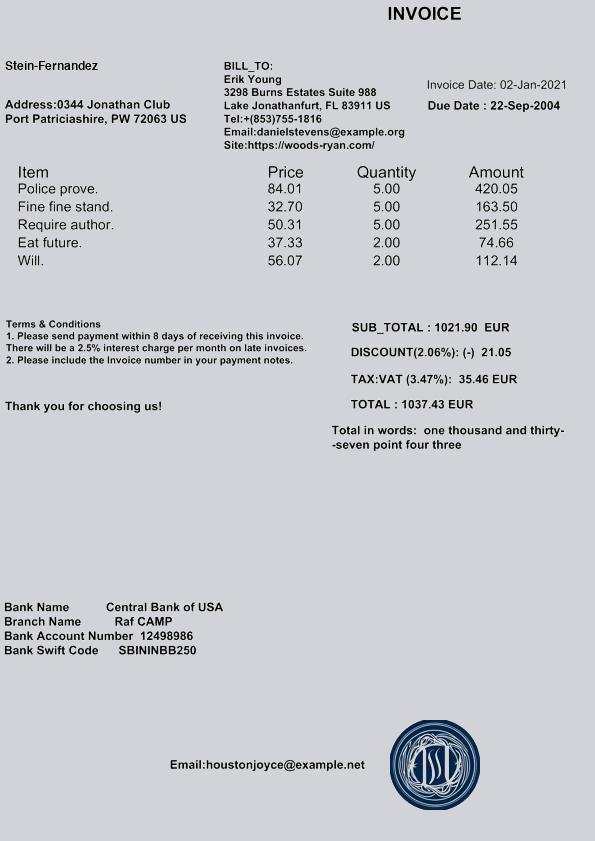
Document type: Invoice